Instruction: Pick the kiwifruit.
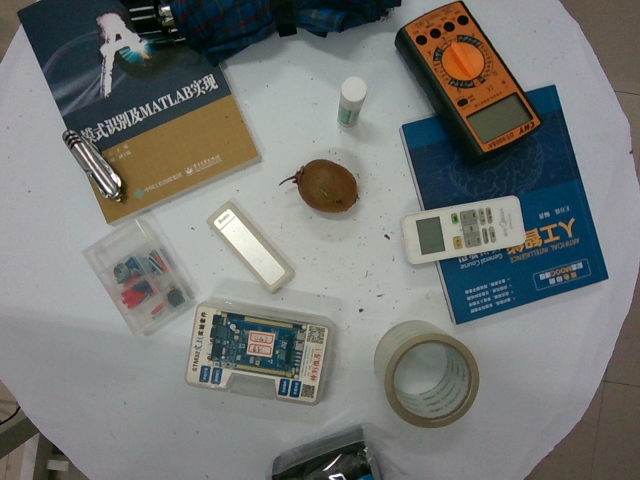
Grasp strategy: vertical